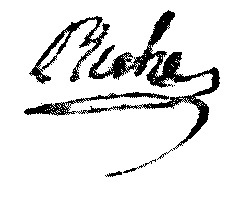
Signature of: jean françois riche